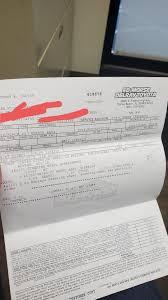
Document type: Invoice